Question: Can you provide the account number mentioned in the document?
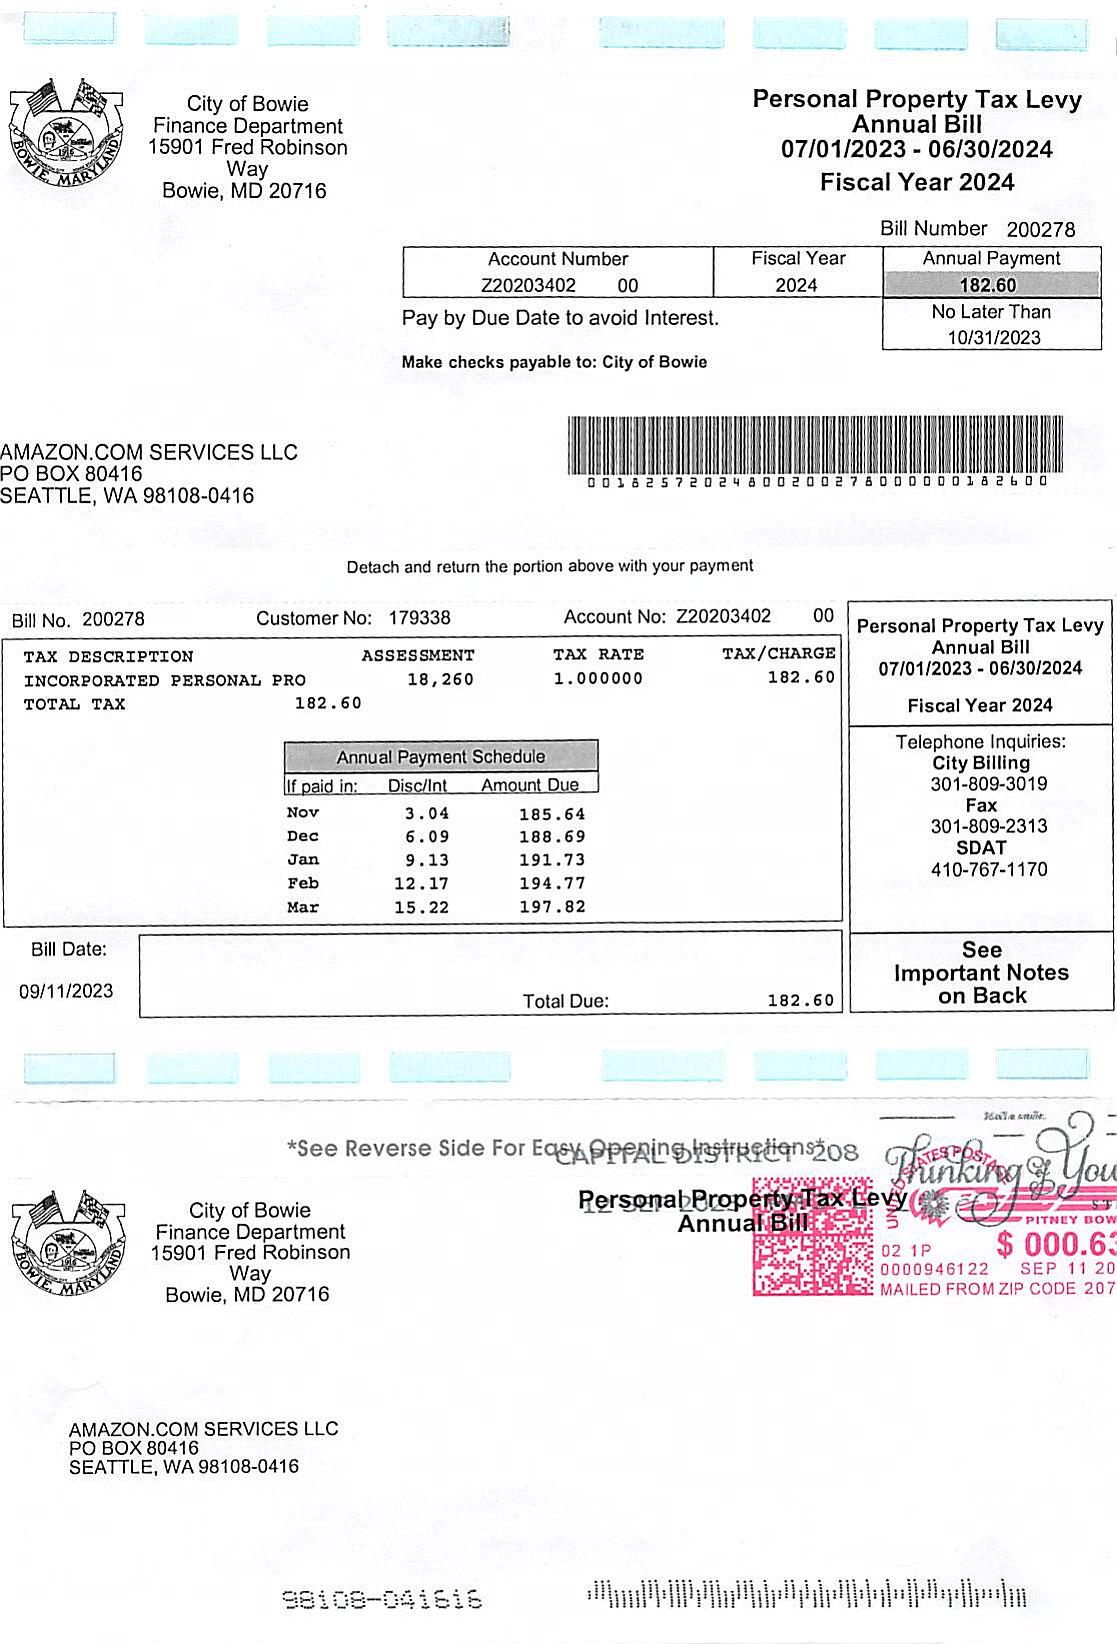
Answer: "220203402"